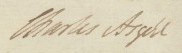
Signature of: sir charles asgill 2nd baronet